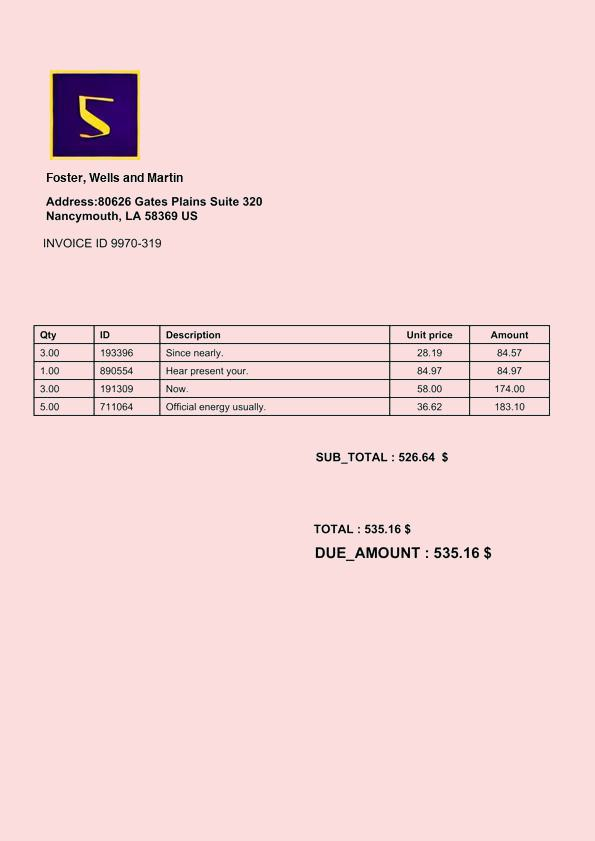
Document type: Invoice